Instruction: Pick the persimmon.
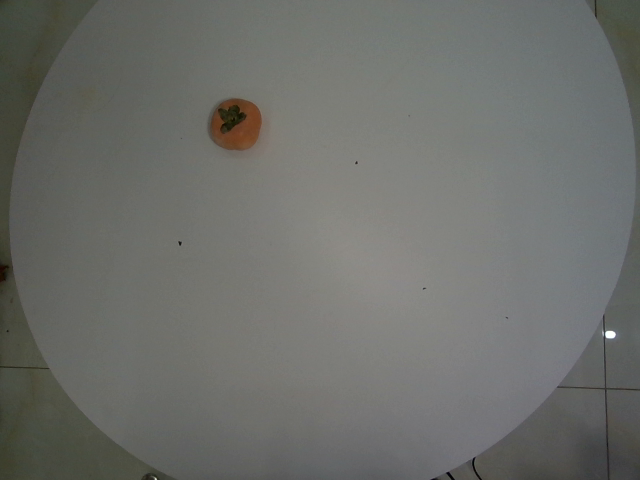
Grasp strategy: vertical